Question: What are the imaging findings?
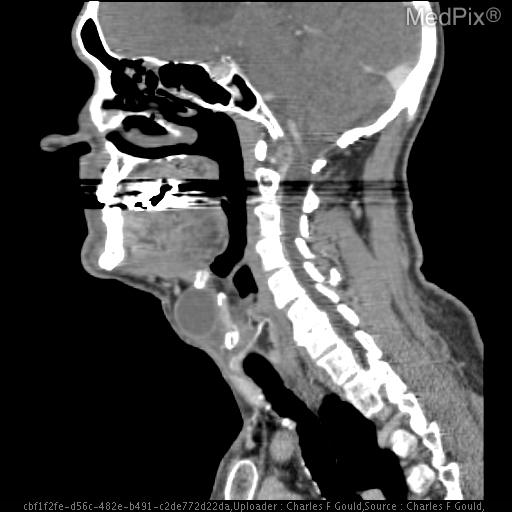
Answer: The imaging shows Well-defined hypodense lesion along the right paramidline anterior neck at the level of the thyroid cartilage and imbedded within the strap muscles.  It has internal fluid attenuation.  No nodular focus or calcification is demonstrated.  This lesion measures 2.8cm transverse by 2.2cm AP. Well-defined hypodense lesion with internal fluid attenuation along the right paramidline anterior neck at the level of the thryoid cartilage.  No associated nodular focus or calcification..